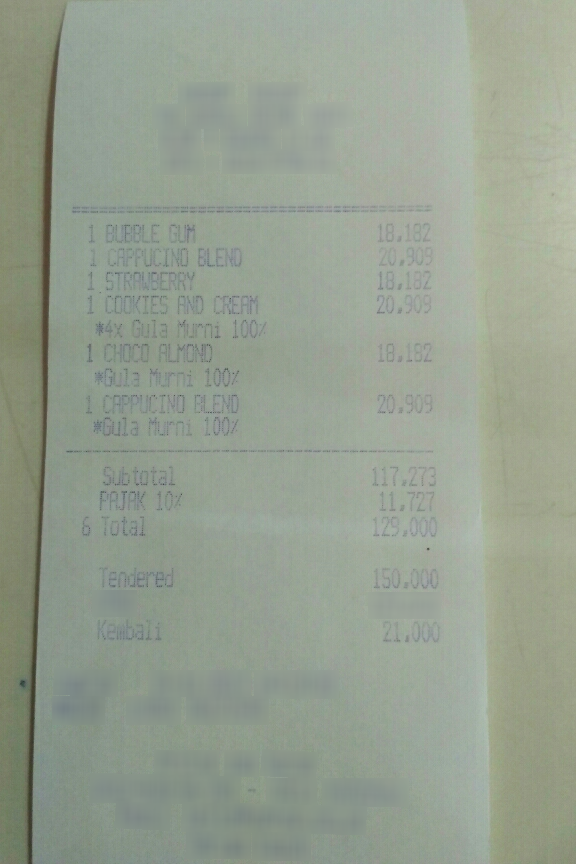
Number of items: 6
Subtotal: 117.273
Tax: 11,727
Total: 129,000
OCR text regions:
text: Total
text: 129,000
text: Tendered
text: 150.000
text: Kembali
text: 21.000
text: 6
text: 1
text: BUBBLE
text: GUM
text: 18,182
text: 1
text: CAPPUCINO
text: BLEND
text: 20.909
text: 1
text: STRAWBERRY
text: 18,182
text: 1
text: COOKIES
text: AND
text: CREAM
text: 20.909
text: *4X
text: Gula
text: Murni
text: 100%
text: 1
text: CHOCO
text: ALMOND
text: 18.182
text: *Gula
text: Murni
text: 100%
text: 1
text: CAPPUCINO
text: BLEND
text: 20.909
text: *Gula
text: Murni
text: 100%
text: Subtotal
text: 117.273
text: PAJAK
text: 10%
text: 11,727